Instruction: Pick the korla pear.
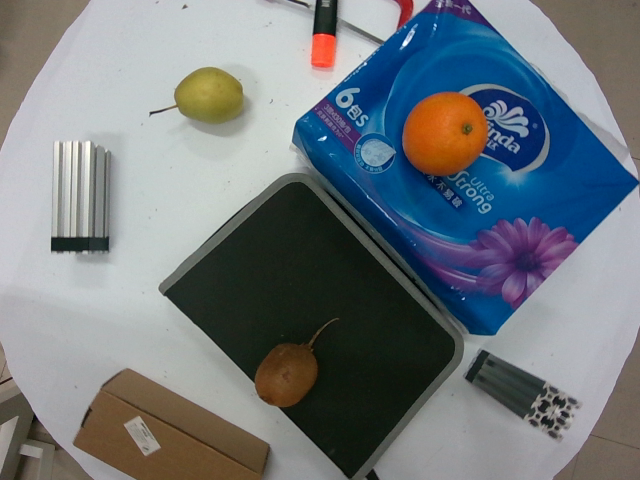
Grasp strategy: vertical